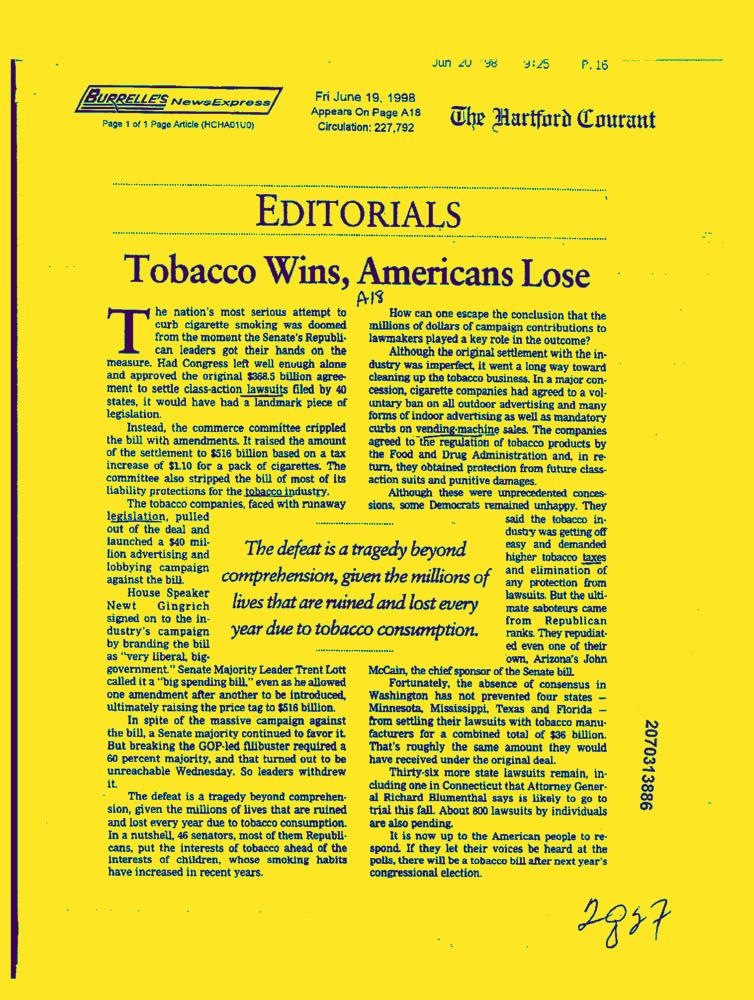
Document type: News-Article